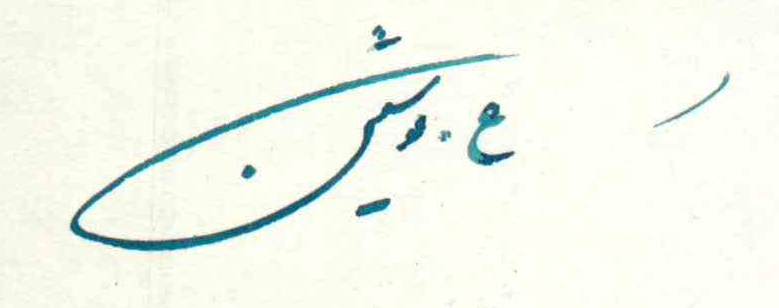
Signature of: ʻabd al ḥusayn nūshīn